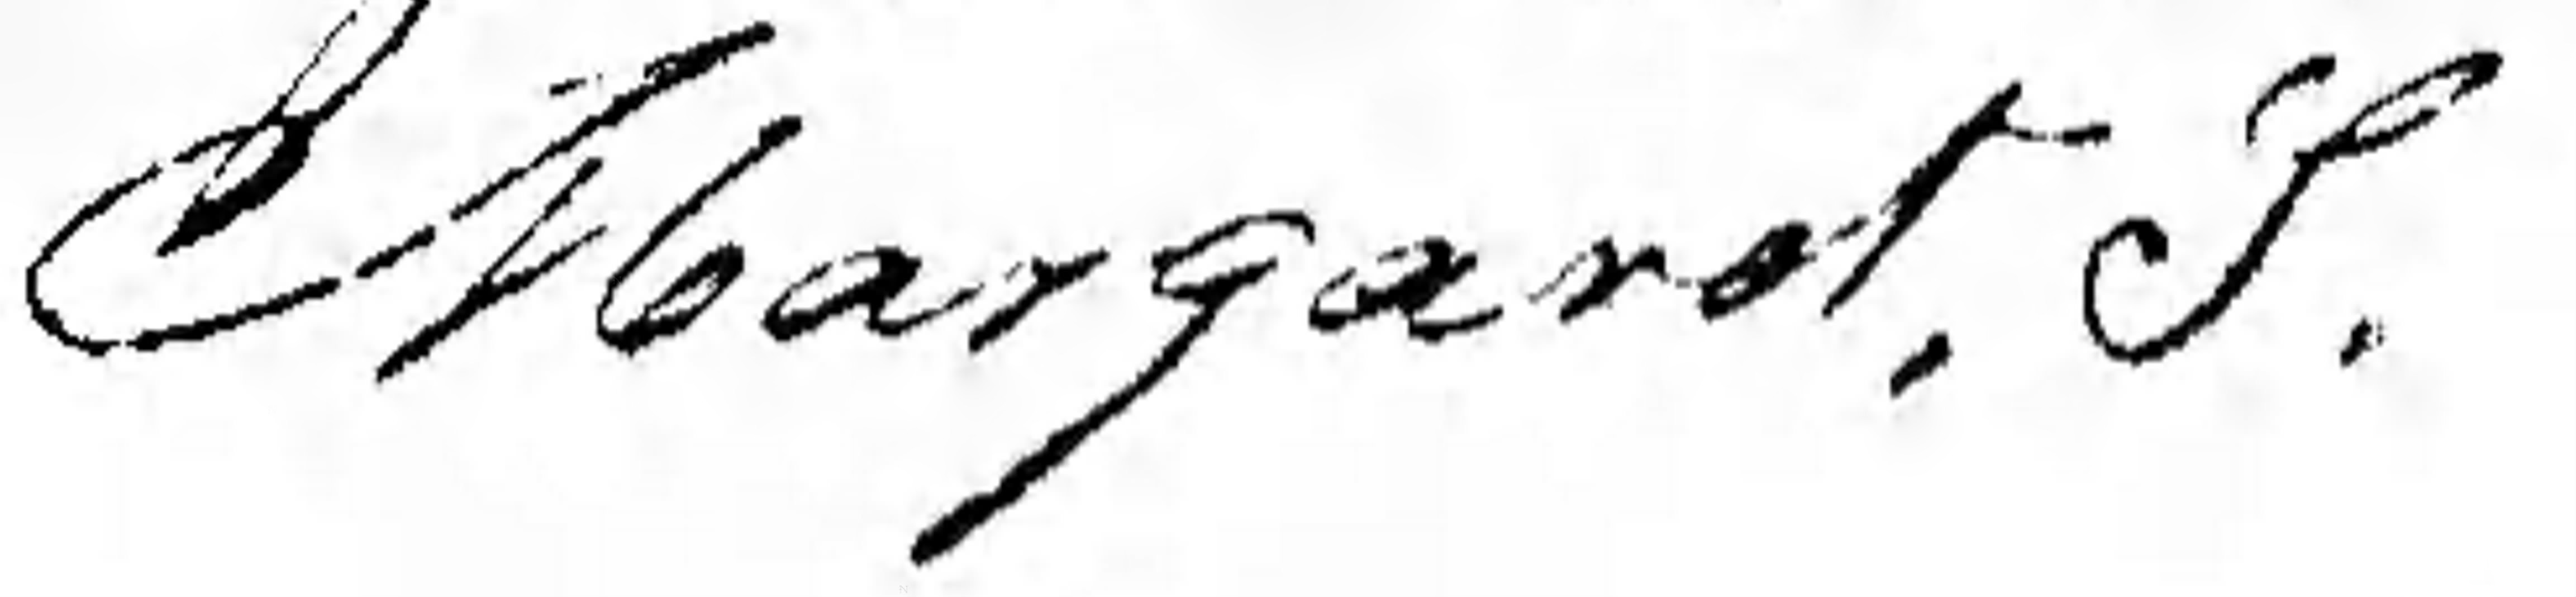
Signature of: mother solomon